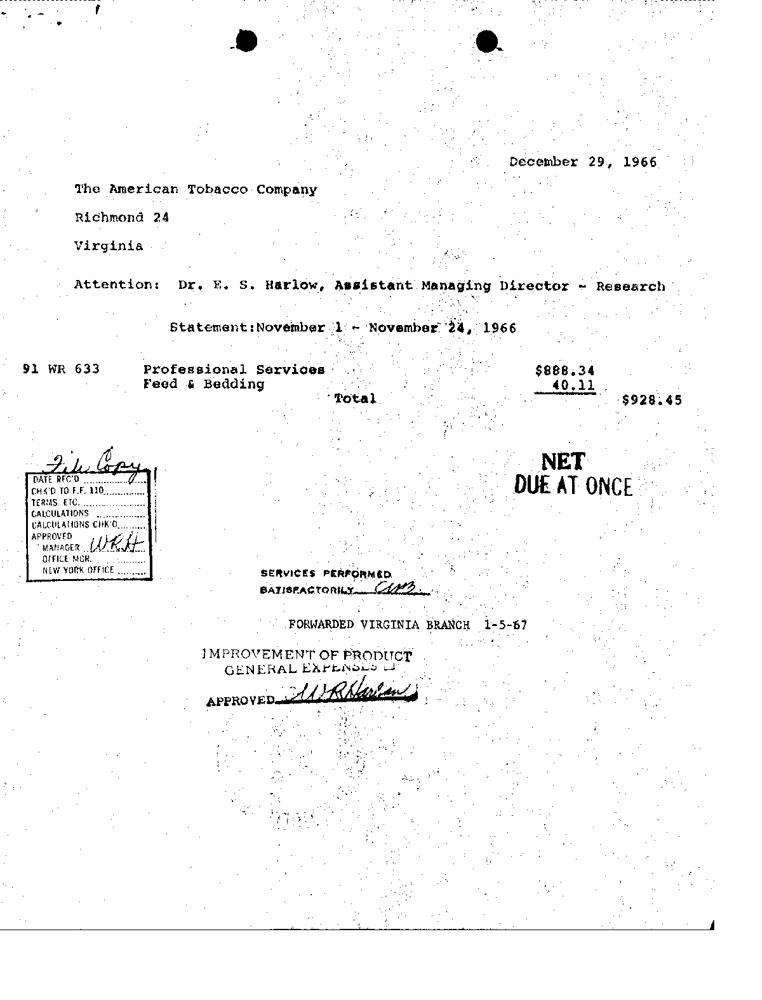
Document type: Invoice